Question: In what way does the history help explain the case?
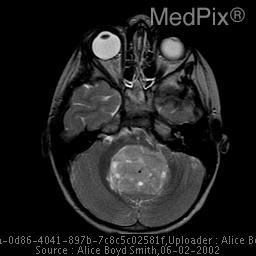
Answer: The patient's history of 4 year old male with increasing ataxia over a one month period. is key in understanding the case.